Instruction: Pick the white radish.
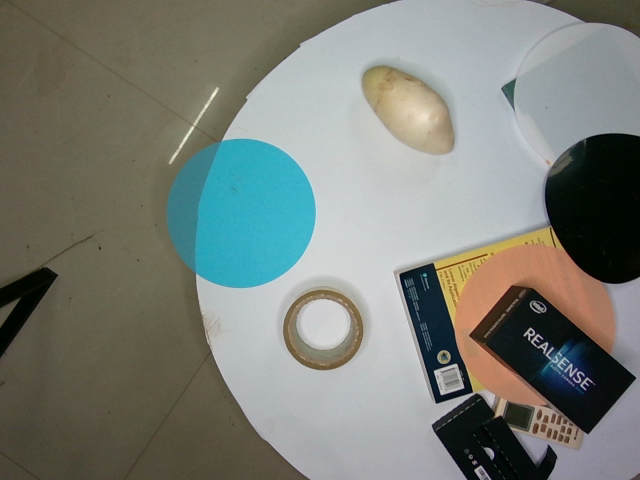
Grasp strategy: vertical